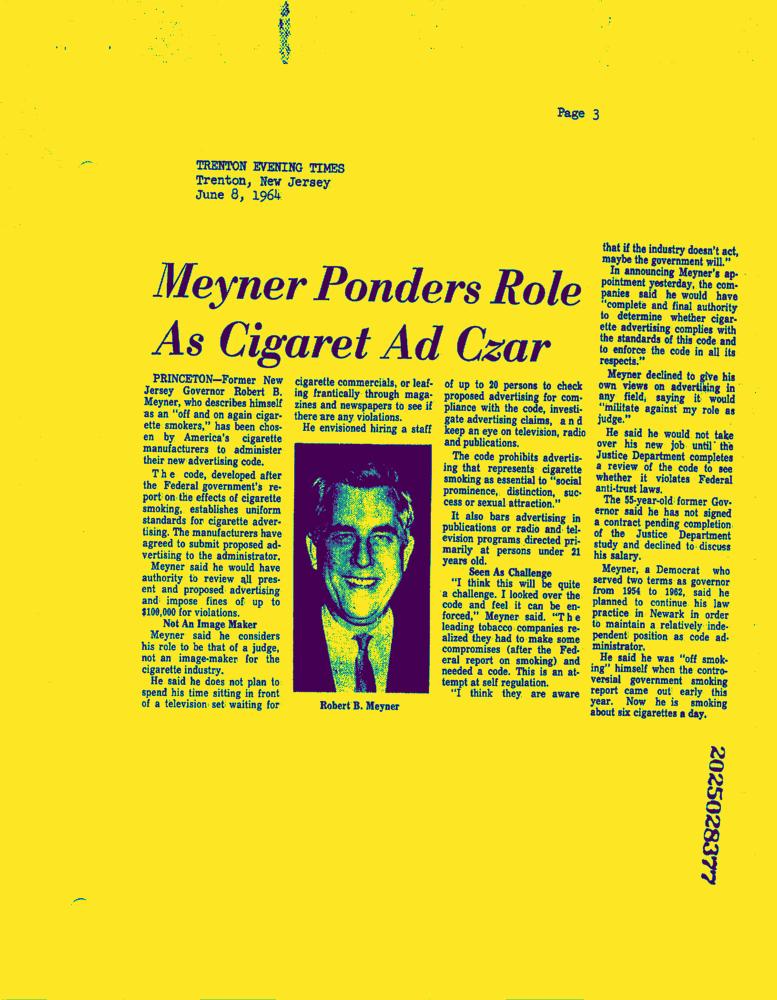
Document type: News-Article